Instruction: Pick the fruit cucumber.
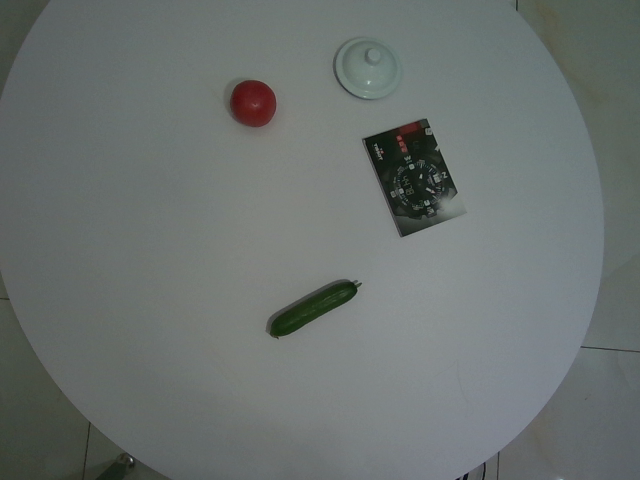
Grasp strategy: vertical